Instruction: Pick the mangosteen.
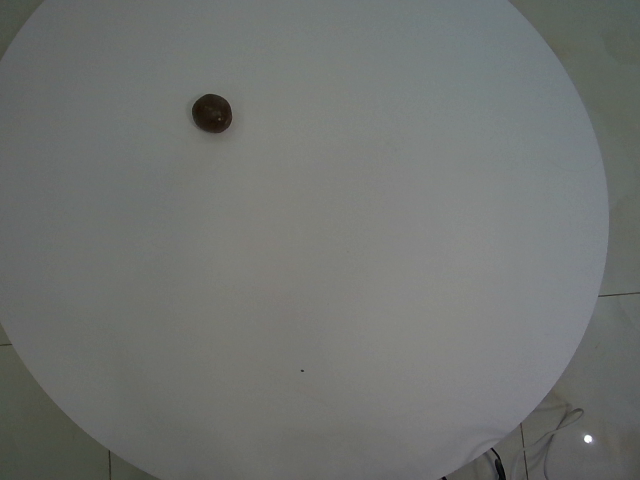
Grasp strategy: vertical